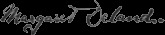
Signature of: margaret deland